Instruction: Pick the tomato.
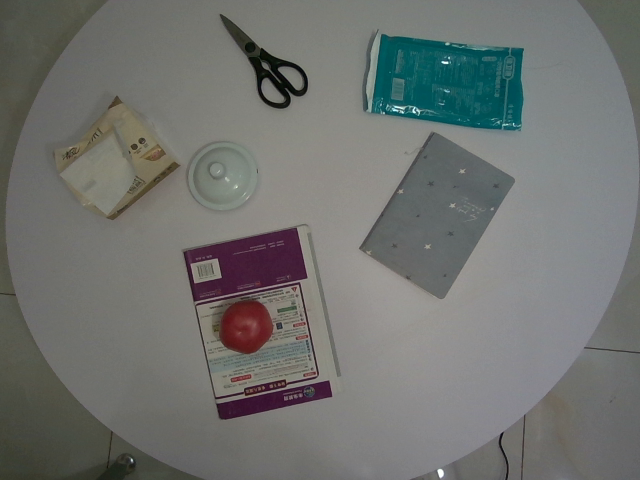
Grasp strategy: vertical